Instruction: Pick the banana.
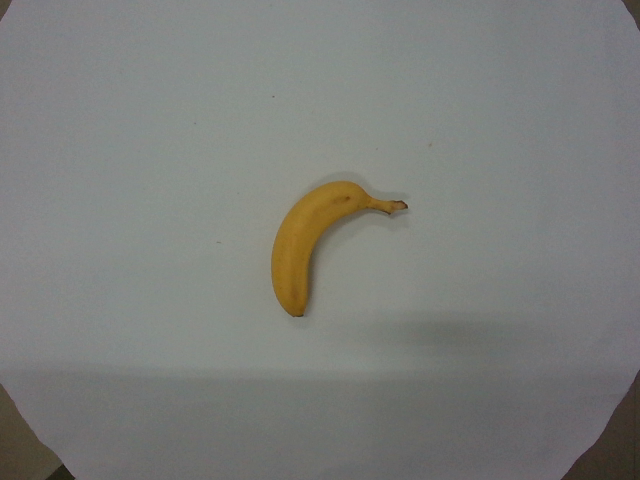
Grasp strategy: vertical